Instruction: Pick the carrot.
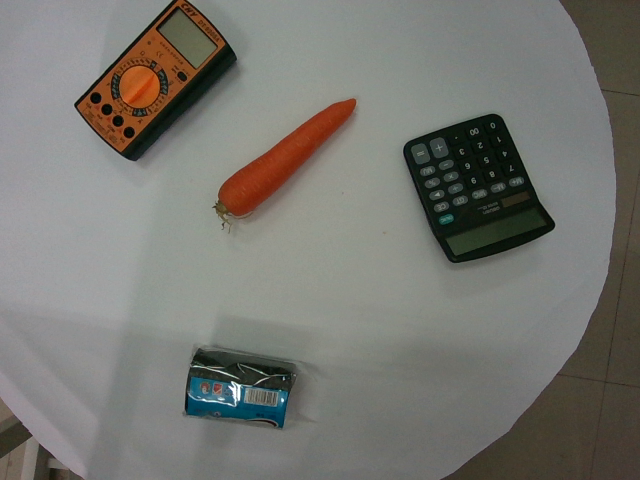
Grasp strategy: vertical